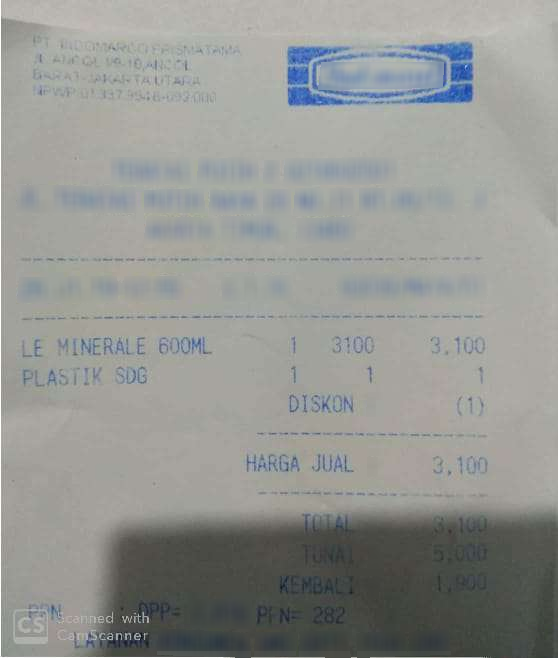
Number of items: 2
Subtotal: 3,100
Tax: 282
Total: 3,100
OCR text regions:
text: PPN=
text: 282
text: LE
text: MINERALE
text: 600ML
text: 1
text: 3100
text: 3,100
text: PLASTIK
text: SDG
text: 1
text: 1
text: 1
text: DISKON
text: (1)
text: HARGA
text: JUAL
text: 3,100
text: TOTAL
text: 3,100
text: TUNAI
text: 5,000
text: KEMBALI
text: 1,900